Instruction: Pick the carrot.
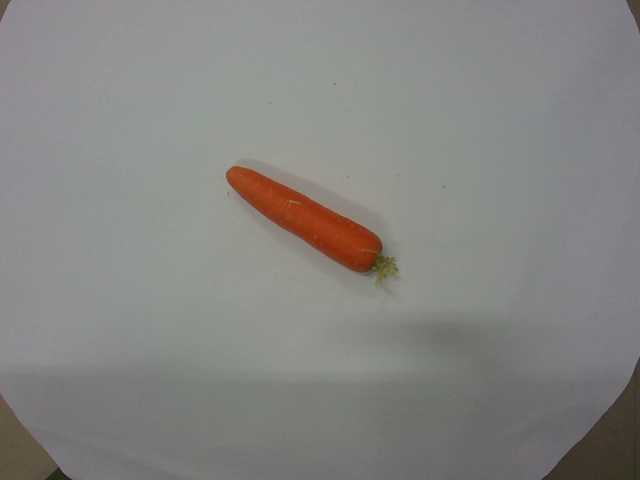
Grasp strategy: vertical